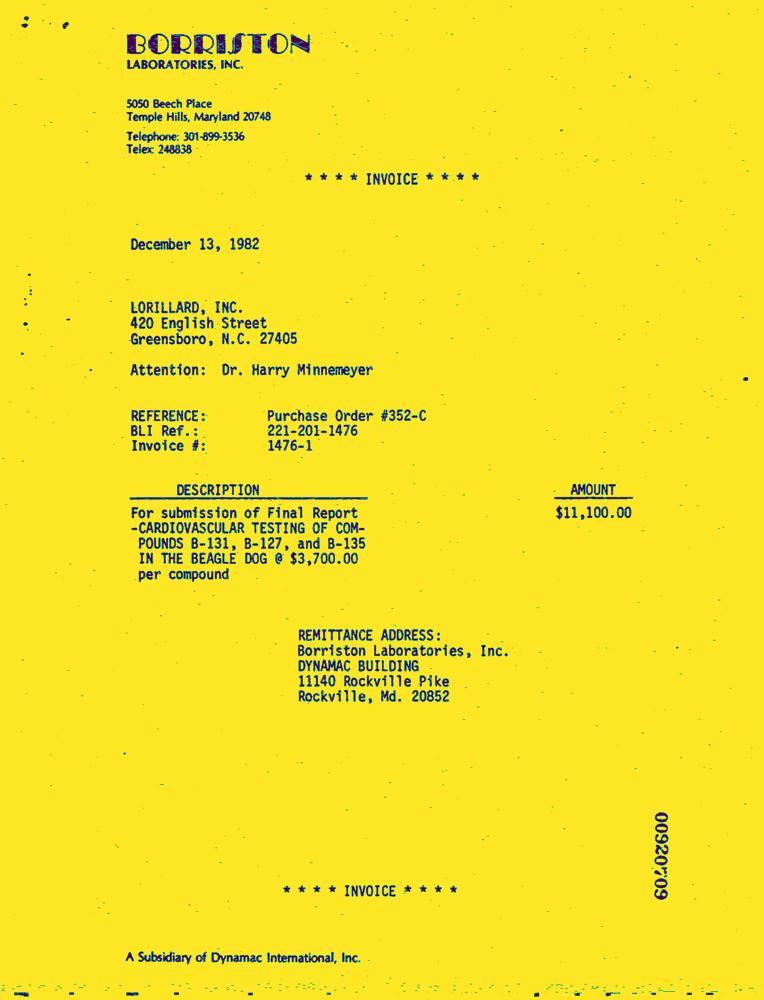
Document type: Invoice-Doc